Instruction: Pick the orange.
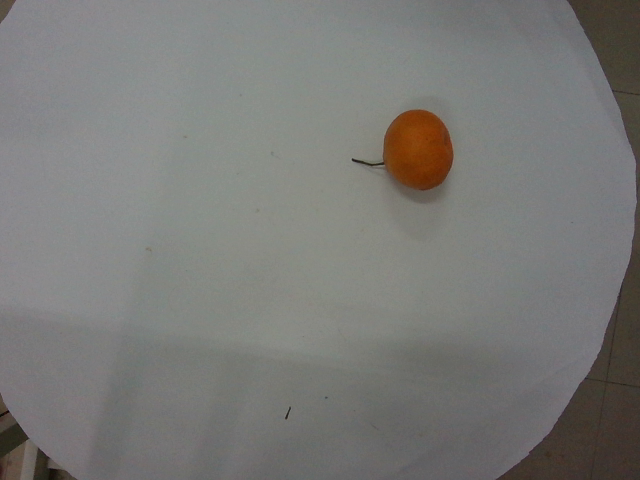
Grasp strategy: vertical